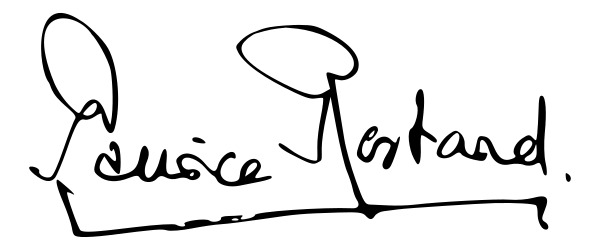
Signature of: maurice rostand